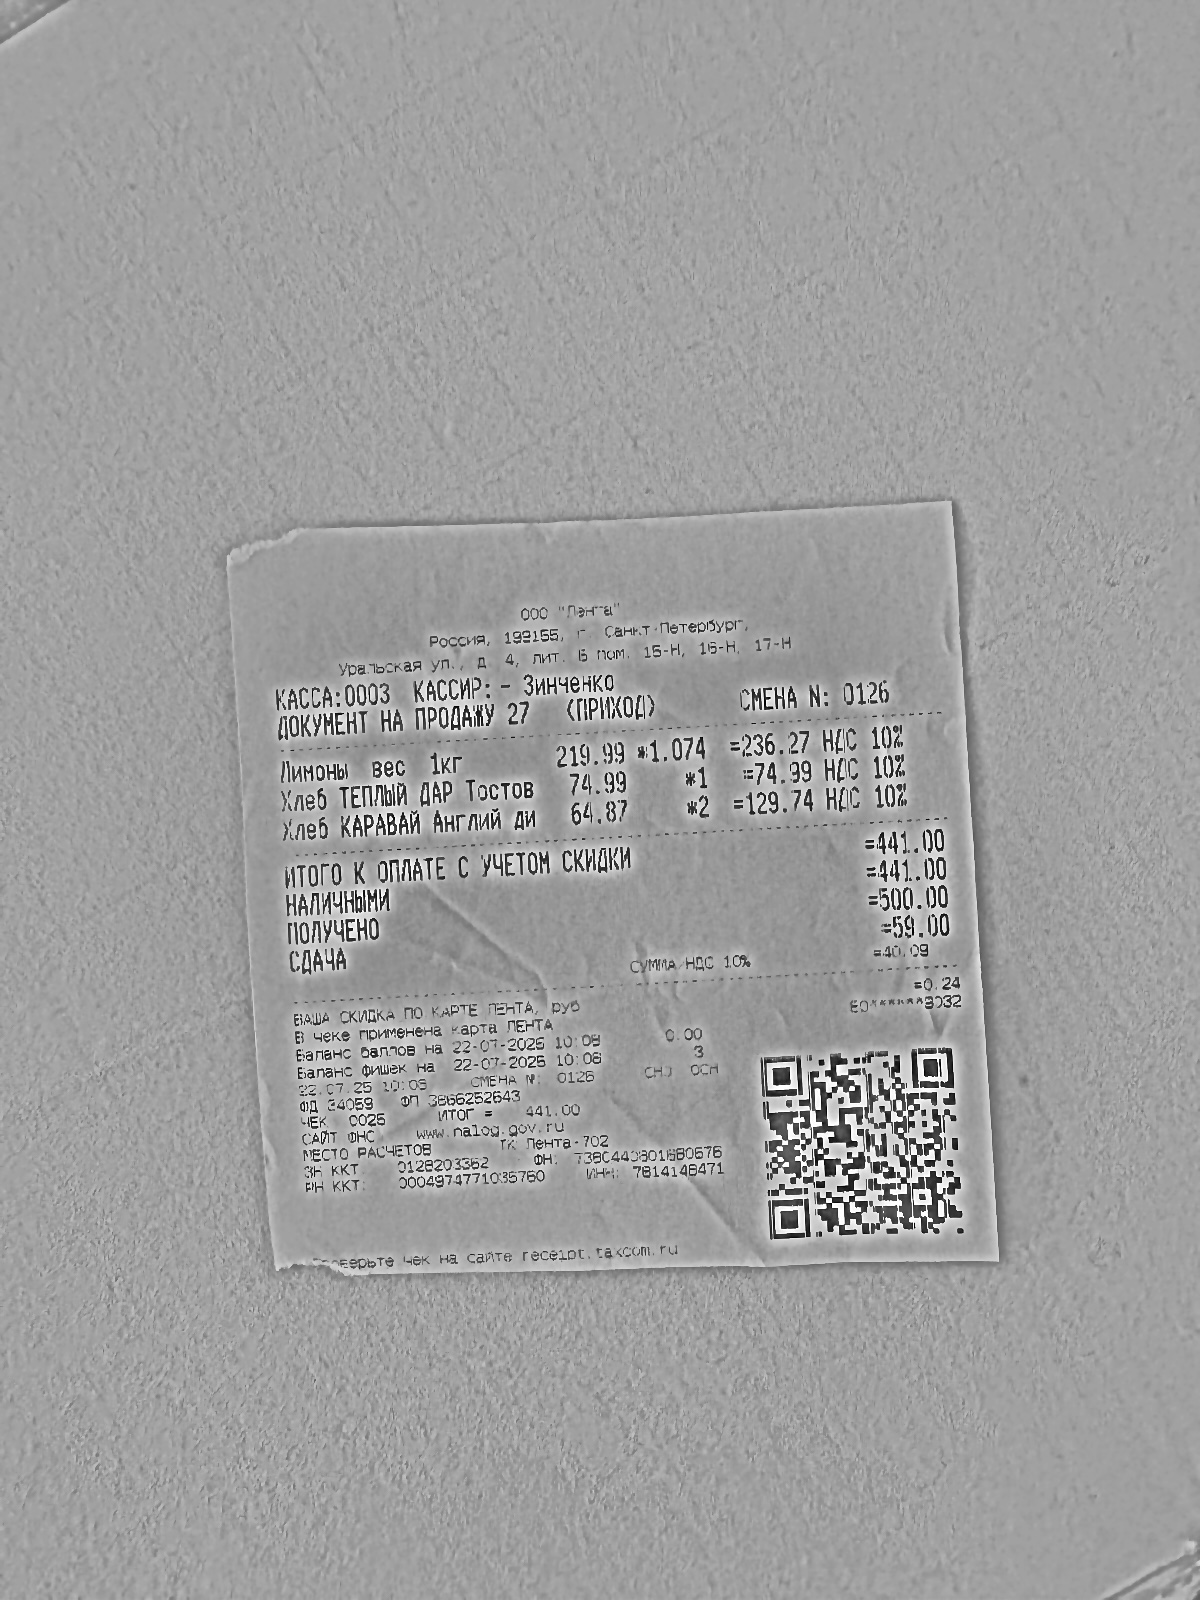
Продавец: ООО "Лента"
ИНН: 7814148471
Дата: 22.07.25
Товары: Лимоны вес 1кг; Хлеб ТЕПЛЫЙ ДАР Тостов; Хлеб КАРАВАЙ Англий ди
Количество: 1.074; 1; 2
Цена: 219.99; 74.99; 64.87
Сумма: 236.27; 74.99; 129.74
Итого: 441.00